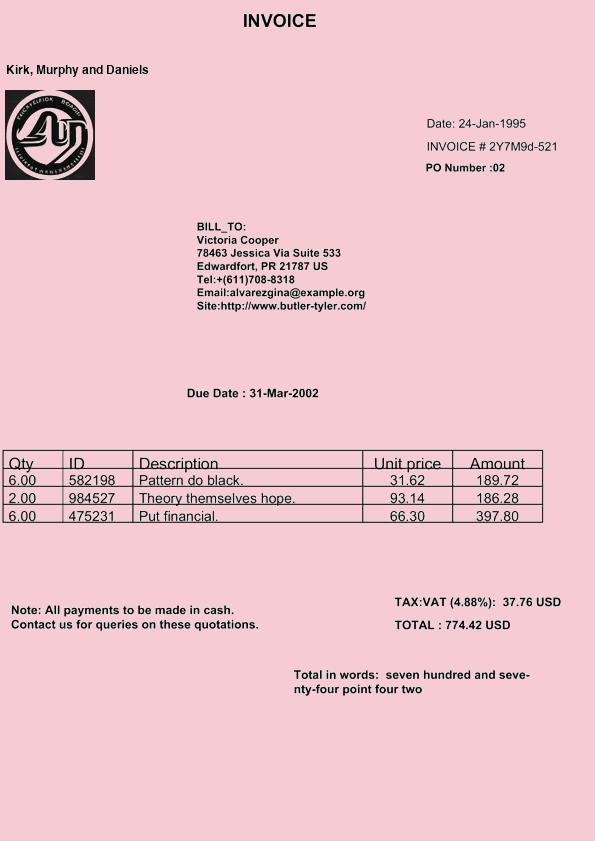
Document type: Invoice